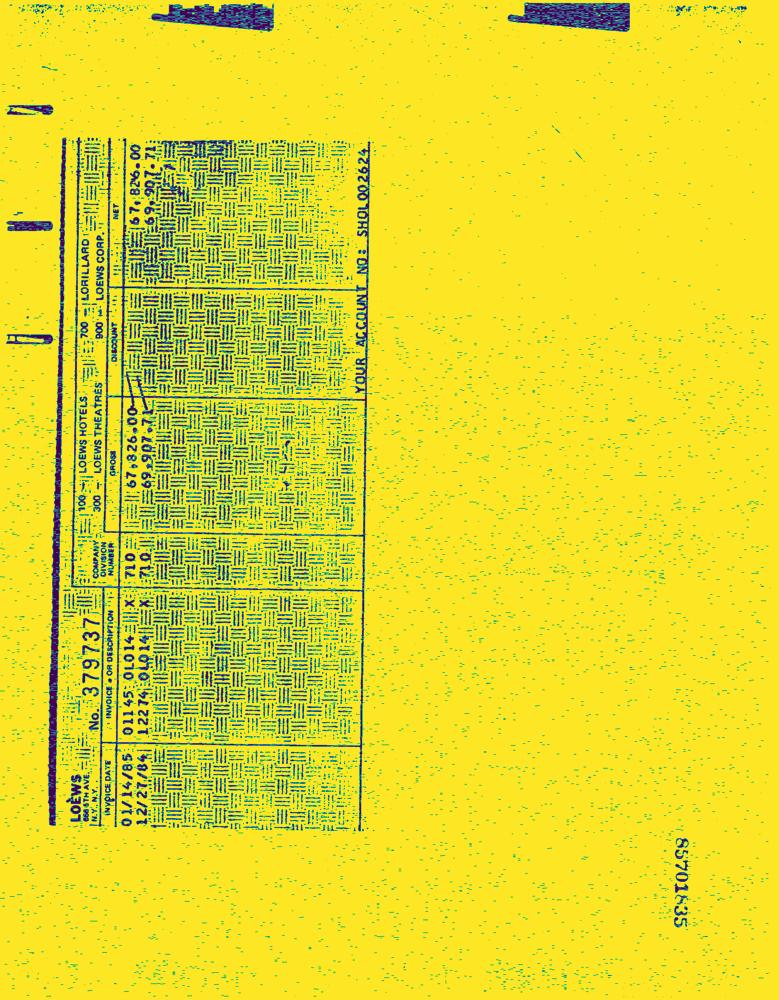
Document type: Invoice-Doc